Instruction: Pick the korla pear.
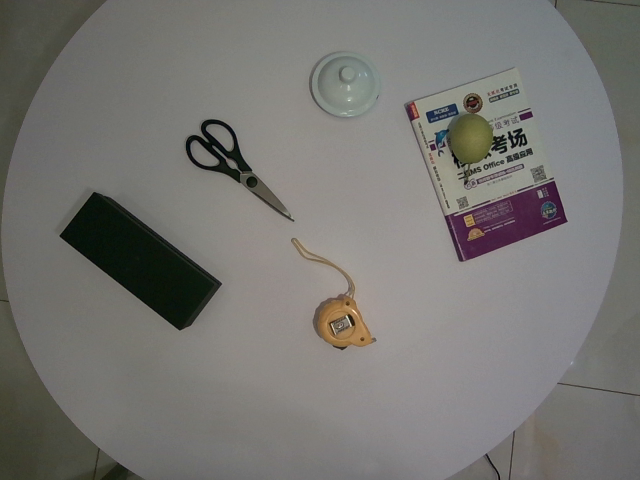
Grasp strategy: vertical